Retrieve the amount in words, amount in figures, name of the payee, date on the cheque, and the bank name from the image.
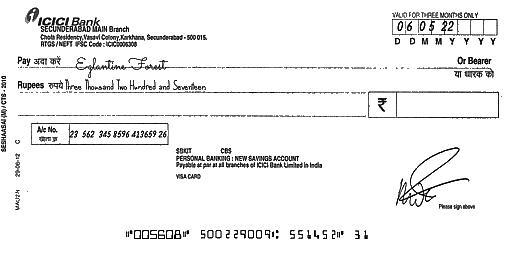
amt_in_words: Three Thousand Two Hundred and Seventeen
amt_in_figures:
payee_name: Eglantine Forest
bank_name: ICICI Bank
cheque_date: 06/05/22